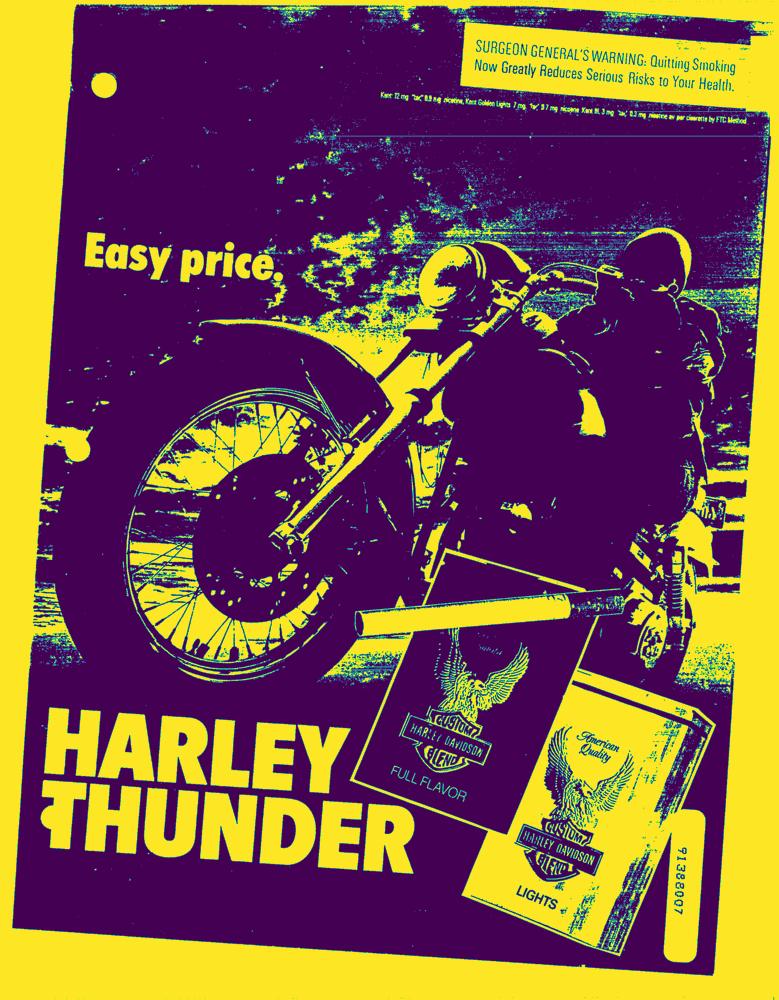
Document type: AD